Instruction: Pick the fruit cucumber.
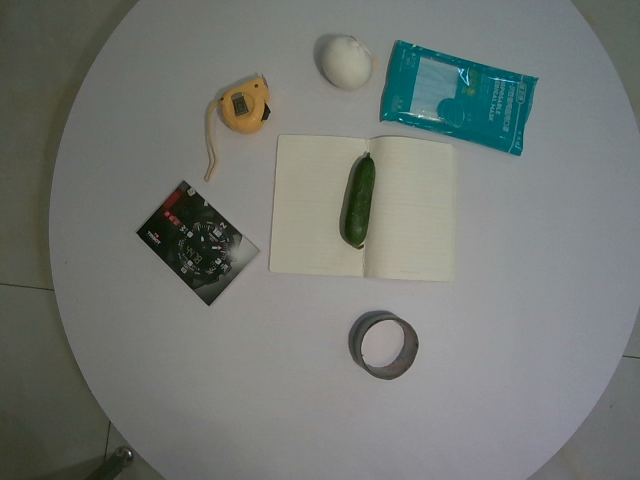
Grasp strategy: vertical